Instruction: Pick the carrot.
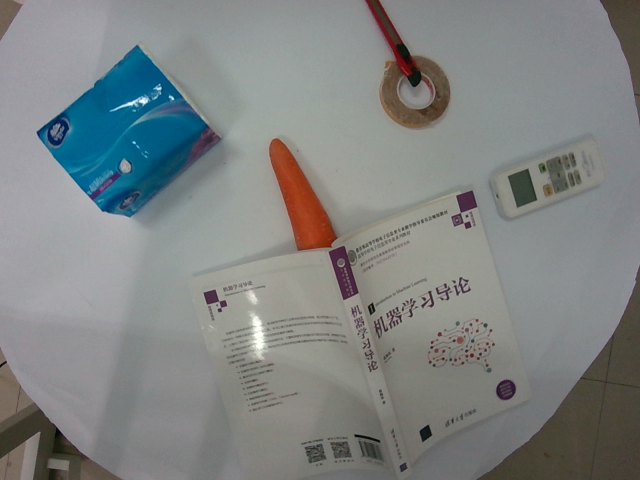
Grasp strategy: vertical